Question: What is the main concern?
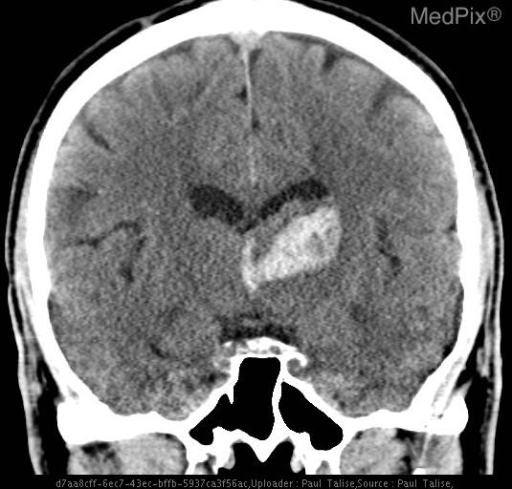
Answer: The findings suggest There is acute hemorrhage within the left thalamus and basal ganglia measuring up to 3 cm in greatest dimension.  There is extension of this hemorrhage into the third and lateral ventricles.  There is mild midline shift measuring on the order of 2 mm. There is mild heterogeneity of the hemorrhage.  No underlying mass is identified.  No other parenchymal hemorrhage or mass is seen.. Acute hemorrhage within the left thalamus and basal ganglia extending into the third and lateral ventricles with mild associated midline shift.. The patient might have a history of 75 y.o. man with CAD and chronic HTN presents with sudden onset right-sided weakness and sensory deficit..